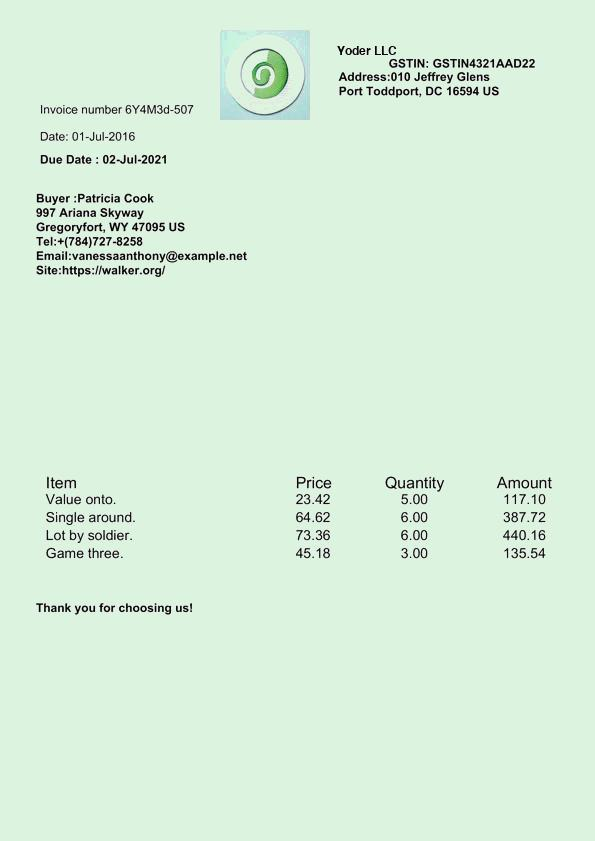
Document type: Invoice